Question: How is the property described in the document?
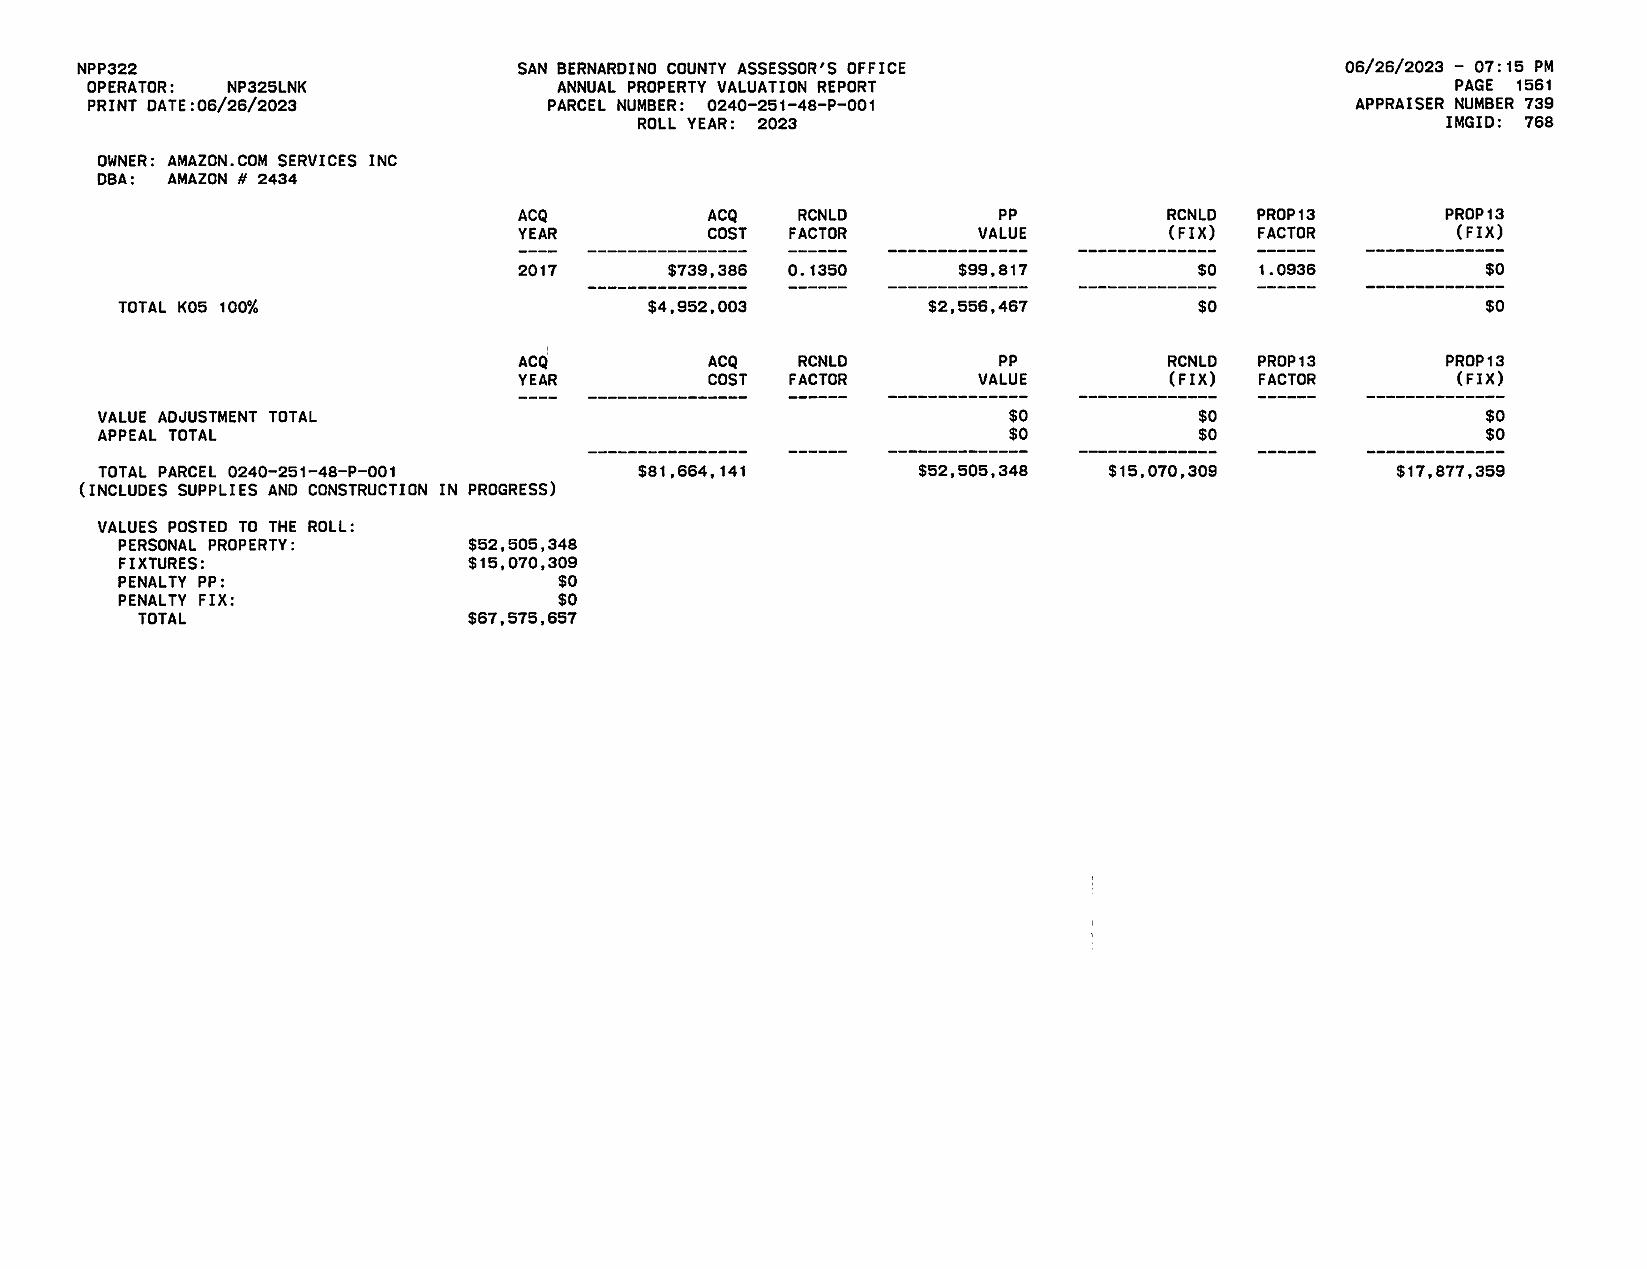
Answer: "INCLUDES SUPPLIES AND CONSTRUCTION IN PROGRESS"